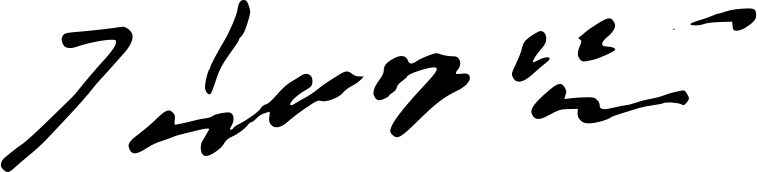
Signature of: kim yong nam